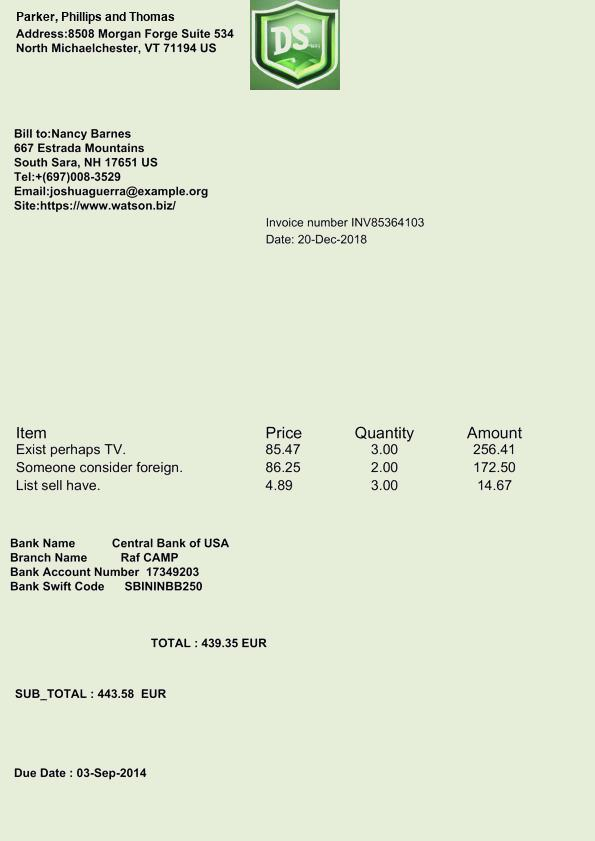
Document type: Invoice